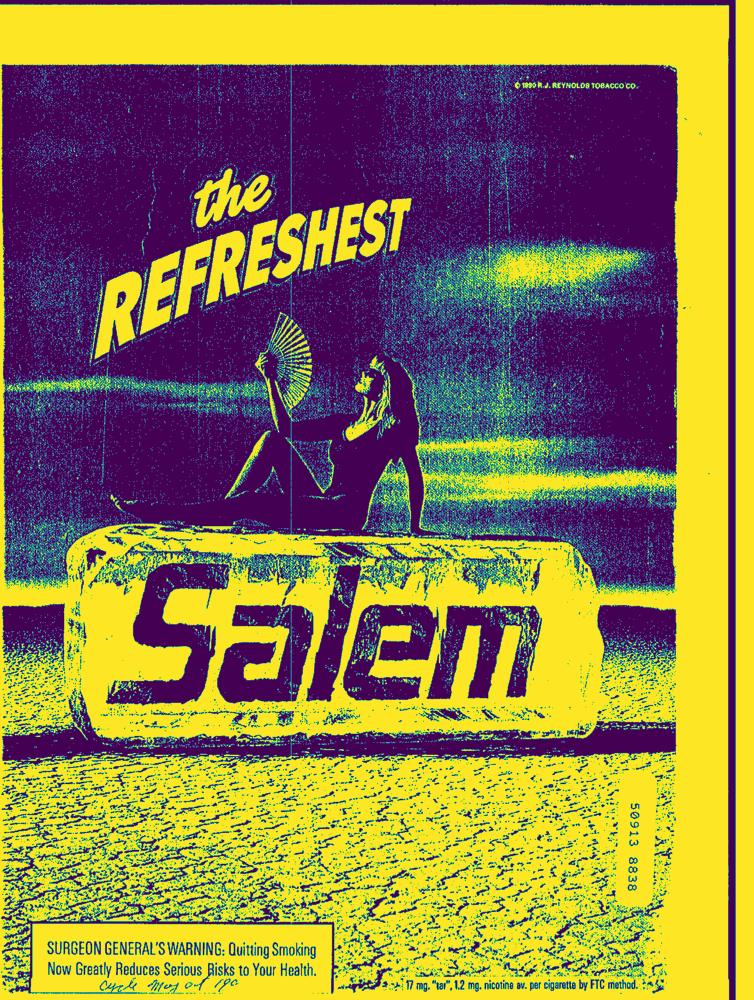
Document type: AD